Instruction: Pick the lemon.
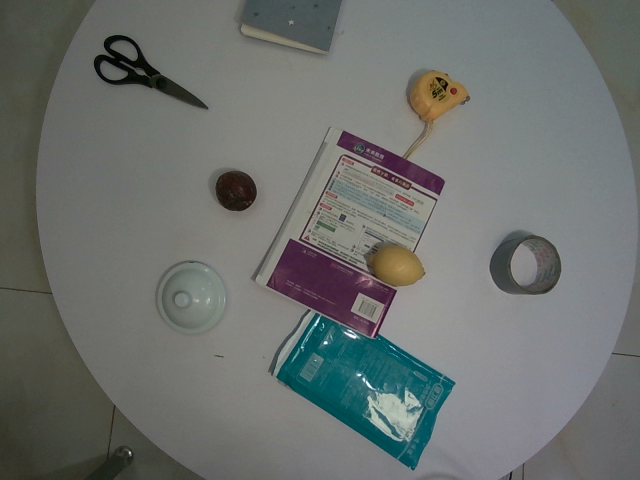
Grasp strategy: vertical